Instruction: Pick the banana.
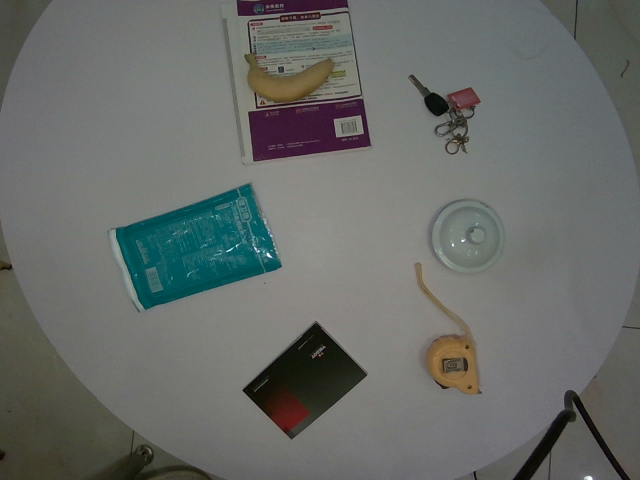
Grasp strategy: vertical